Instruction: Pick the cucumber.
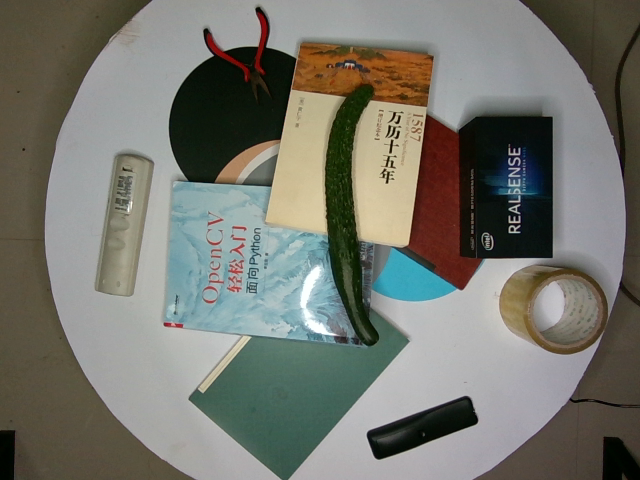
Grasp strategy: vertical